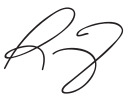
Signature of: rachel notley